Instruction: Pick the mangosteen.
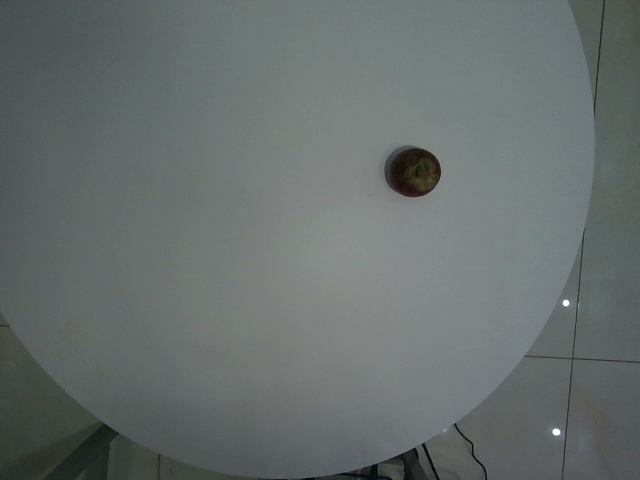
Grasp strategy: vertical